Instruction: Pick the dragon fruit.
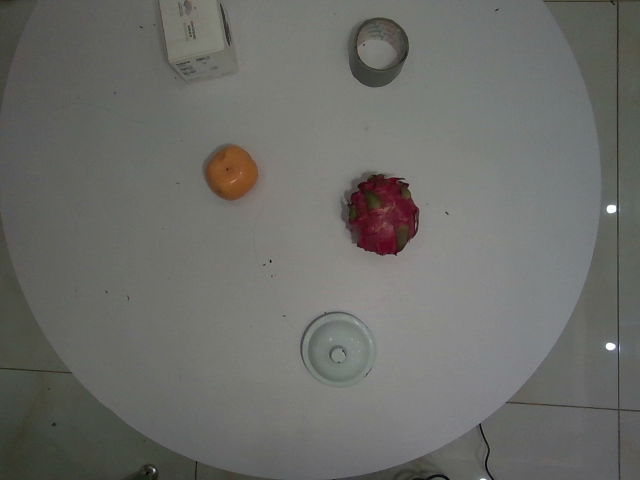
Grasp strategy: vertical